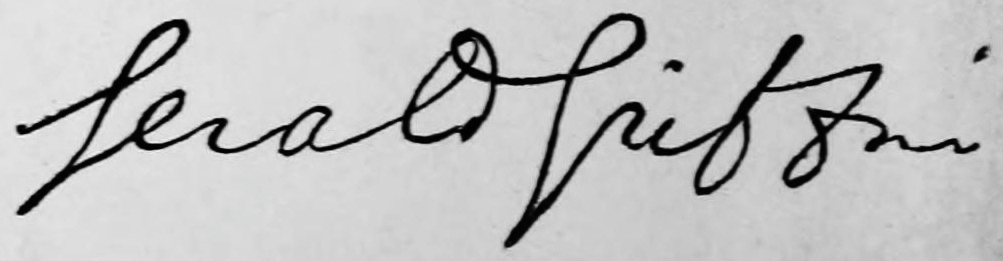
Signature of: gerald griffin